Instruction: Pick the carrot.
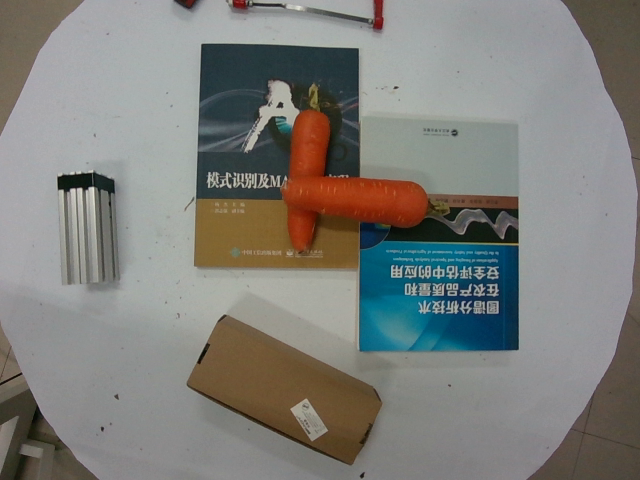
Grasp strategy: vertical